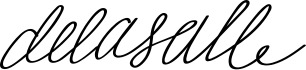
Signature of: rené robert cavelier sieur de la salle